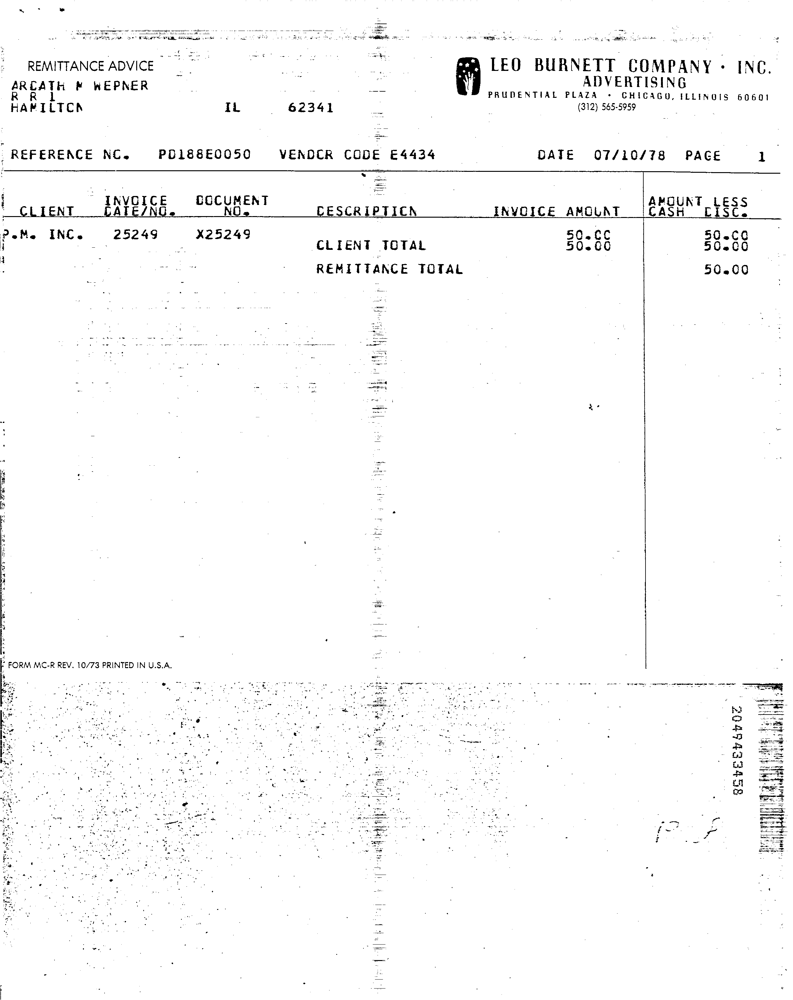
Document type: Invoice